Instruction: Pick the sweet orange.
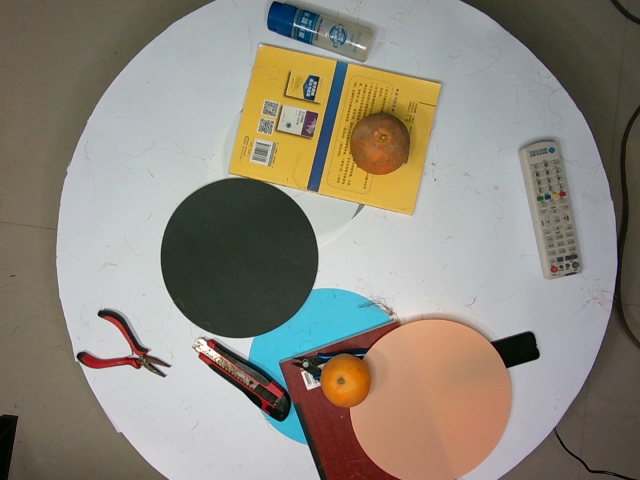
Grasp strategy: vertical